Question: What is the main concern?
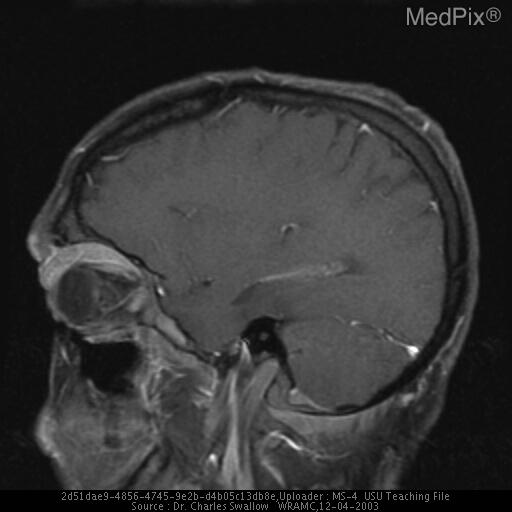
Answer: The findings suggest MRI: Extraconal mass along the roof of the left orbit, 8mm CC x 3.8cm AP x 3.4cm transverse, indistinct from lacrimal gland. Right lacrimal gland also enlarged or surrounded by mass.. MRI: Extraconal mass along the roof of the left orbit, 8mm CC x 3.8cm AP x 3.4cm transverse, indistinct from lacrimal gland. Right lacrimal gland also enlarged or surrounded by mass.. The patient might have a history of The patient was diagnosed with pseudotumor cerebri 3 yrs ago and presented for follow up with opthalmology with no complaints or specific symptoms. He did report a 10 lb weight loss over past 18 mos..